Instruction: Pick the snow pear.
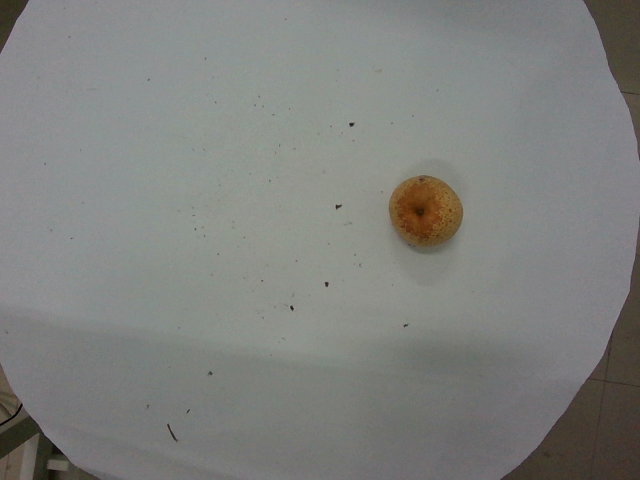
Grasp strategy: vertical